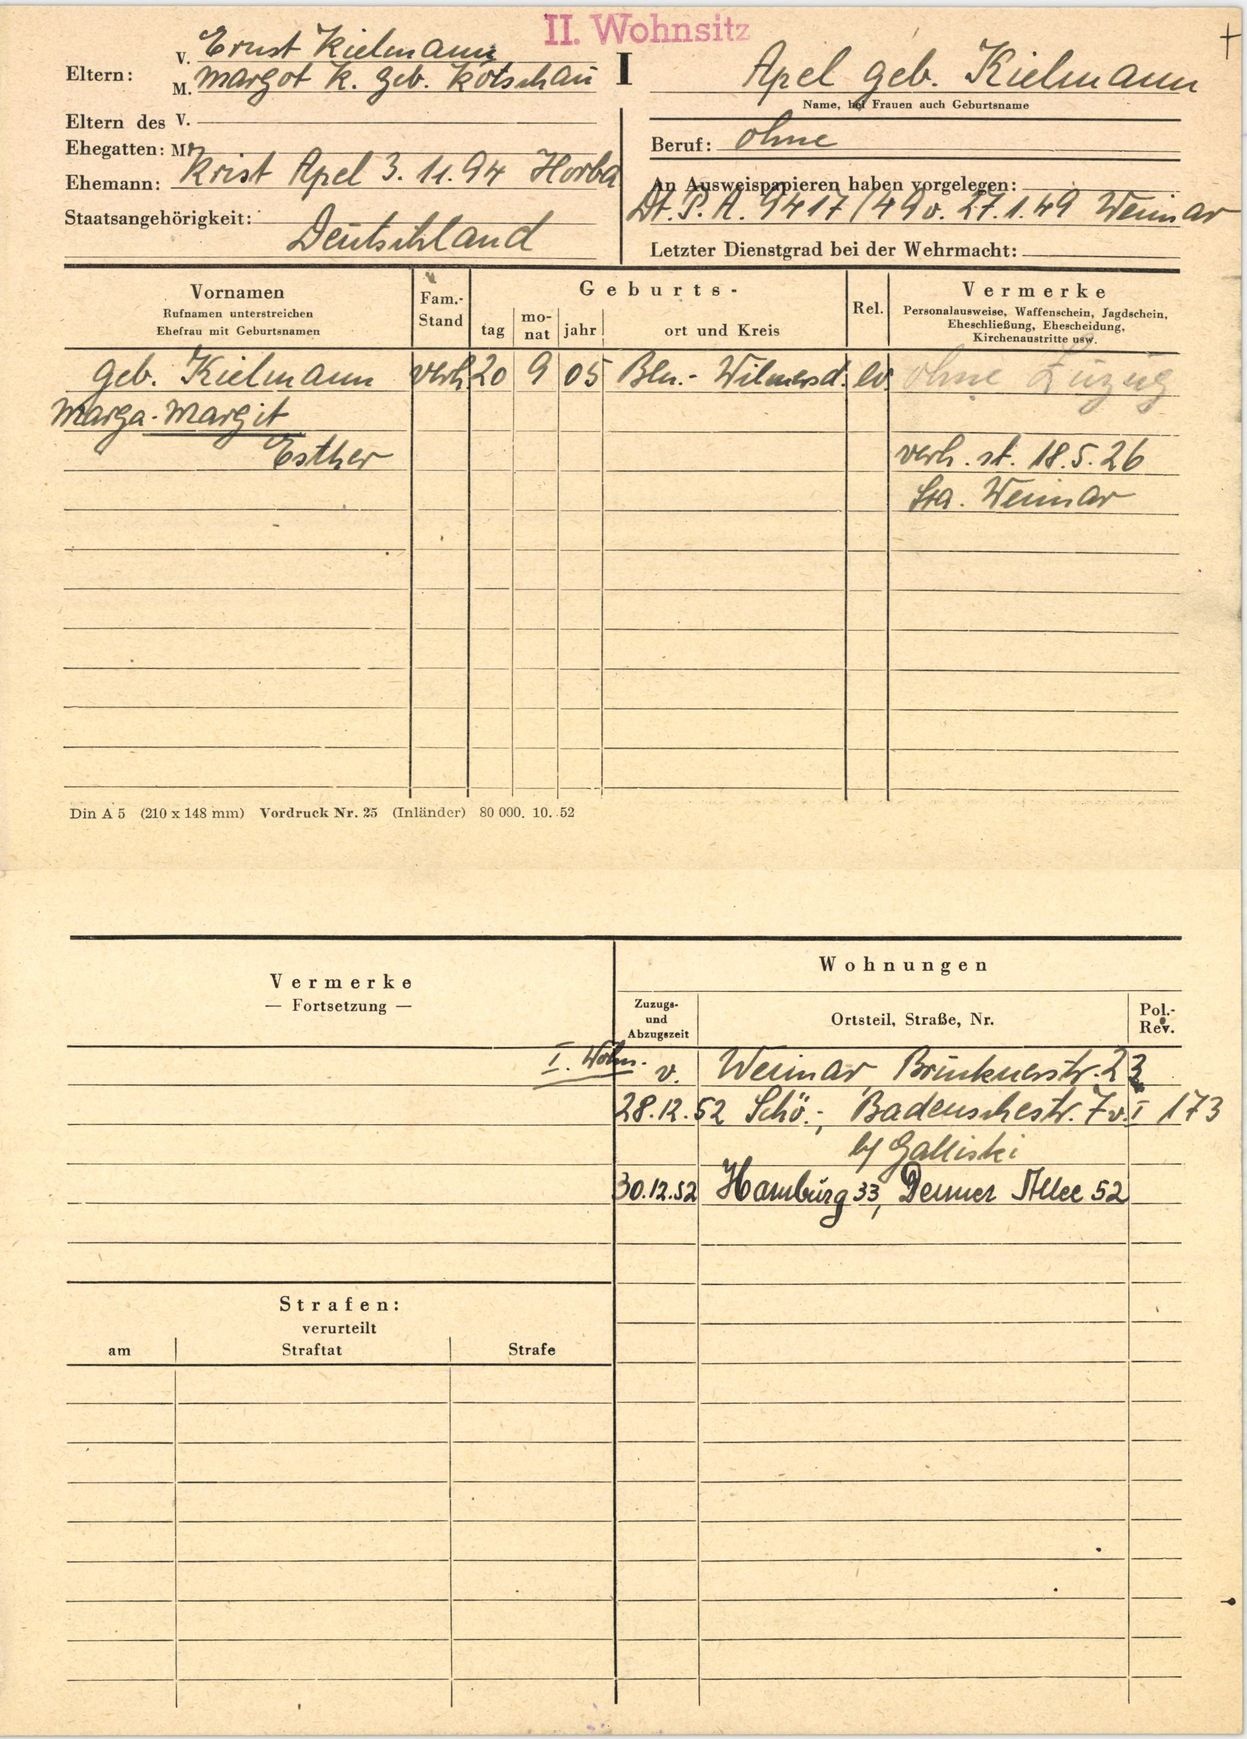
Apel geb. Kielmann